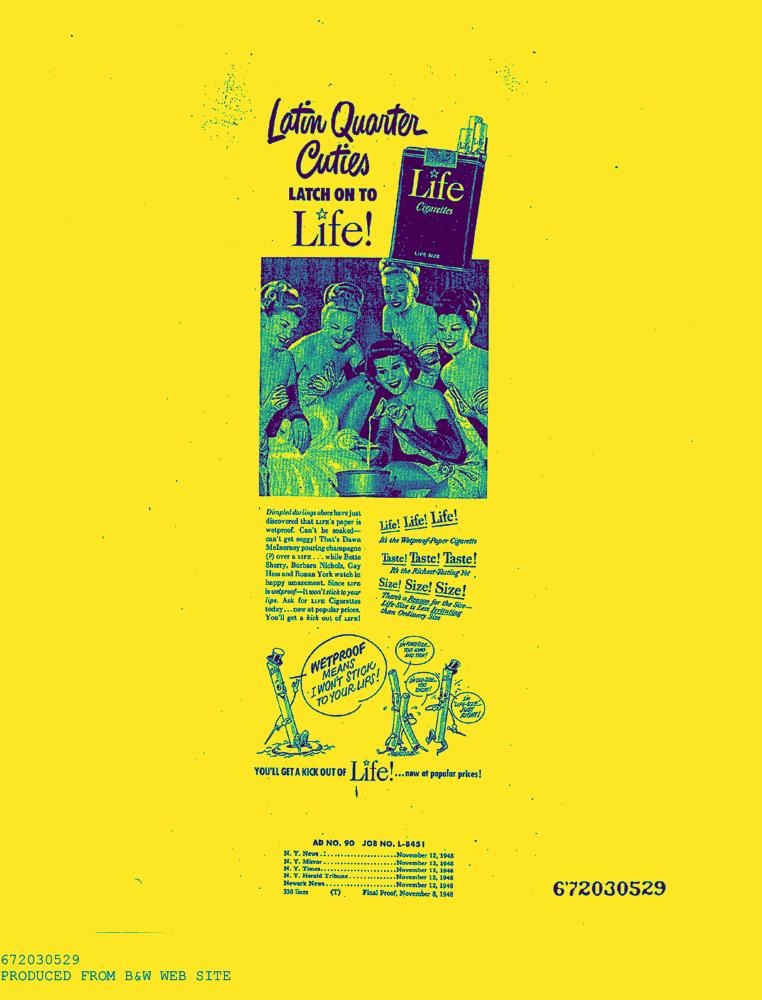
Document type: AD